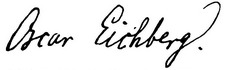
Signature of: oskar eichberg